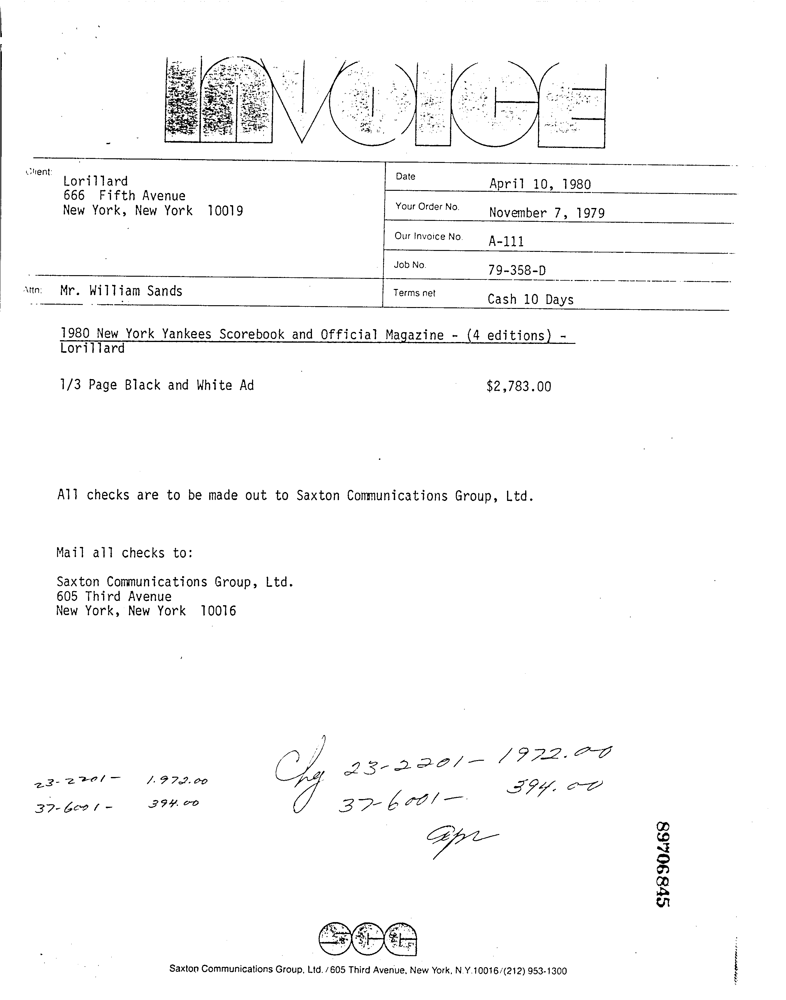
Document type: Invoice